Question: What type of tax is indicated in the document, personal property or real estate?
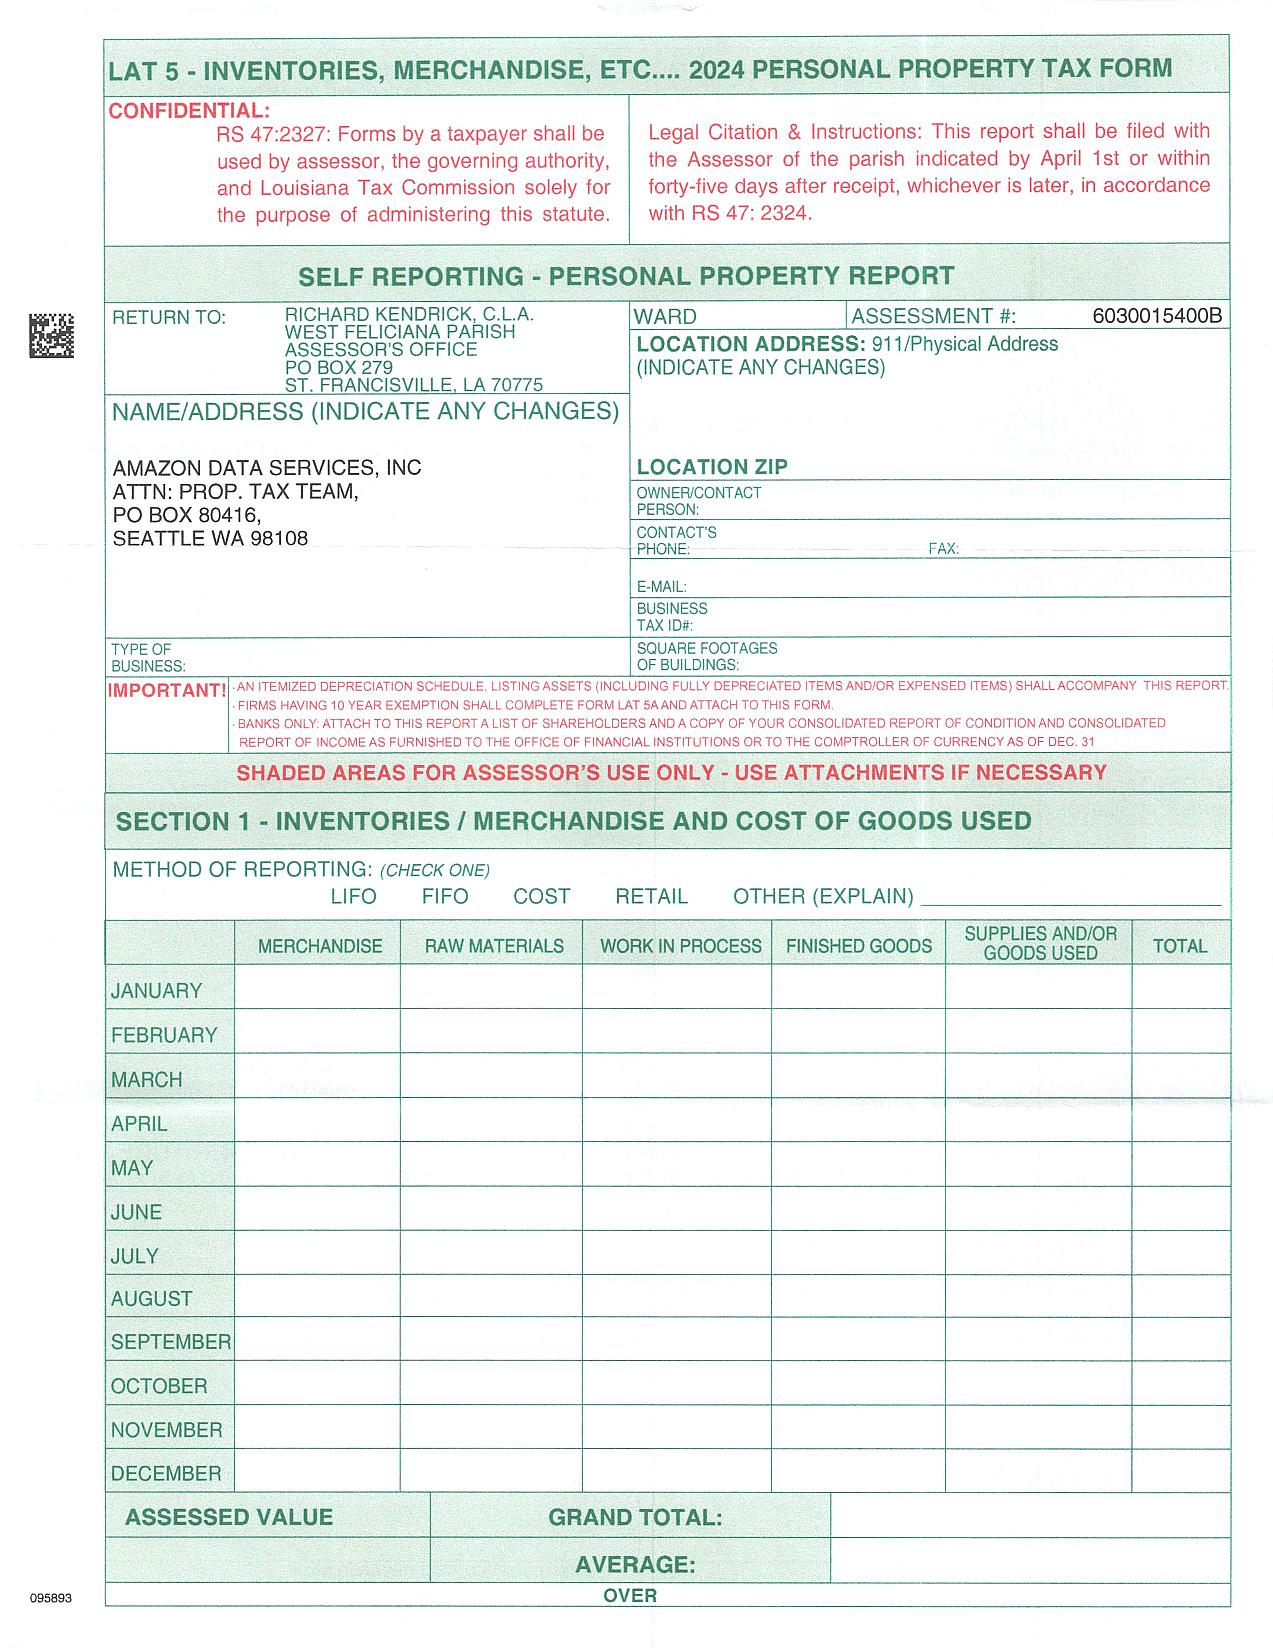
Answer: "Personal Property Tax"